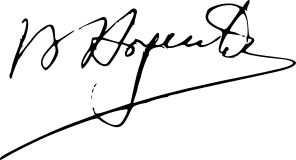
Signature of: baldomero argente del castillo